Question: What is the suspected problem?
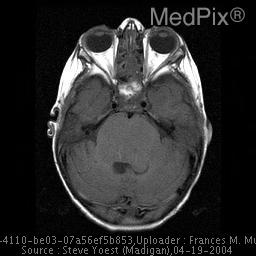
Answer: The findings suggest expansile lesion of the pons, without contrast enhancement. There is diffuse enlargement of the pons.. The patient might have a history of Headache and CNN palsy.